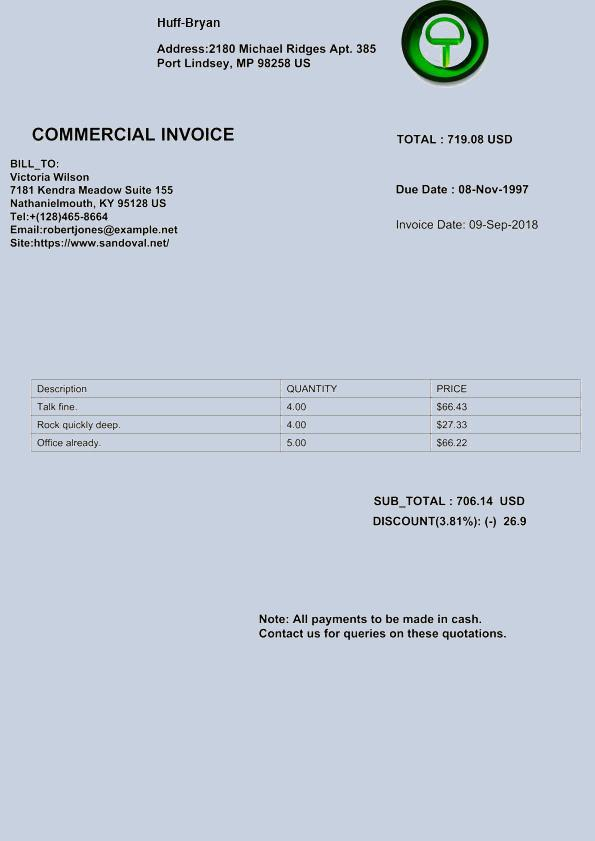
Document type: Invoice